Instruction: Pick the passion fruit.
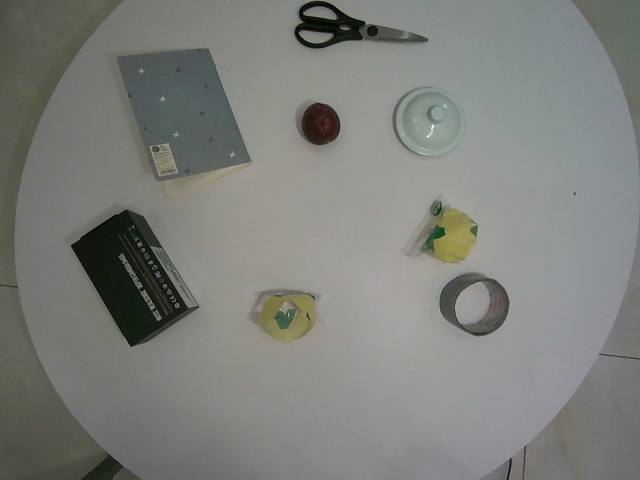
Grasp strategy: vertical